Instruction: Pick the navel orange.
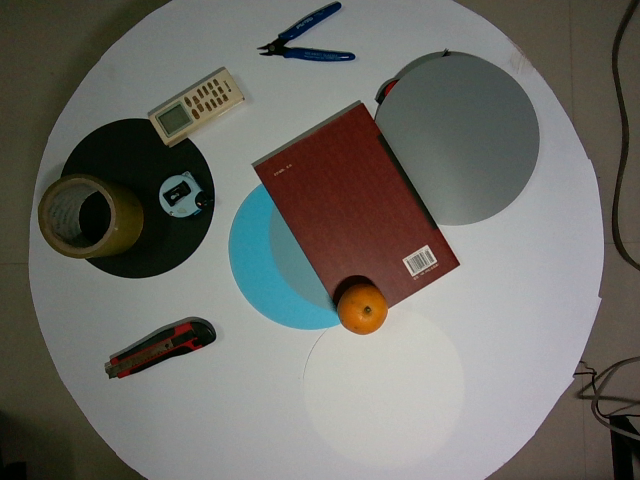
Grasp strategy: vertical